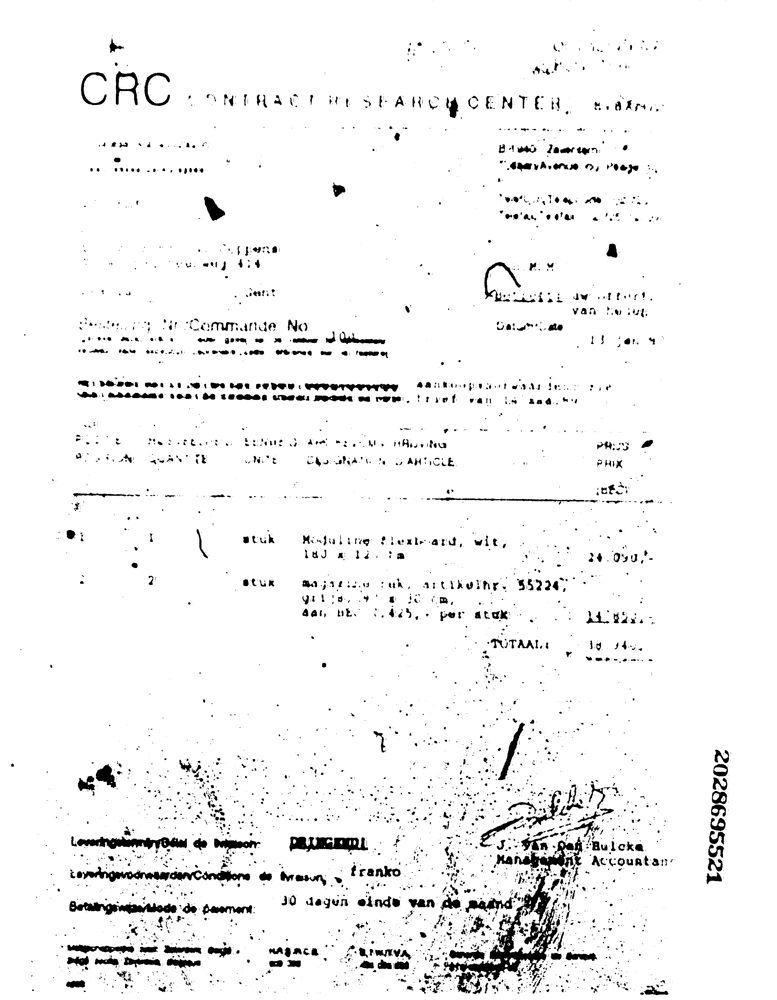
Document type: Invoice